Question: How is the history relevant to the case?
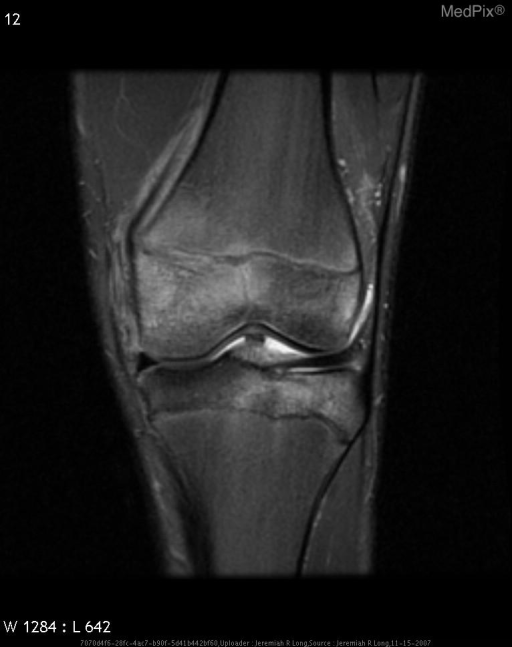
Answer: The patient's history of 10 year old boy status post lateral blow while playing football. is key in understanding the case.